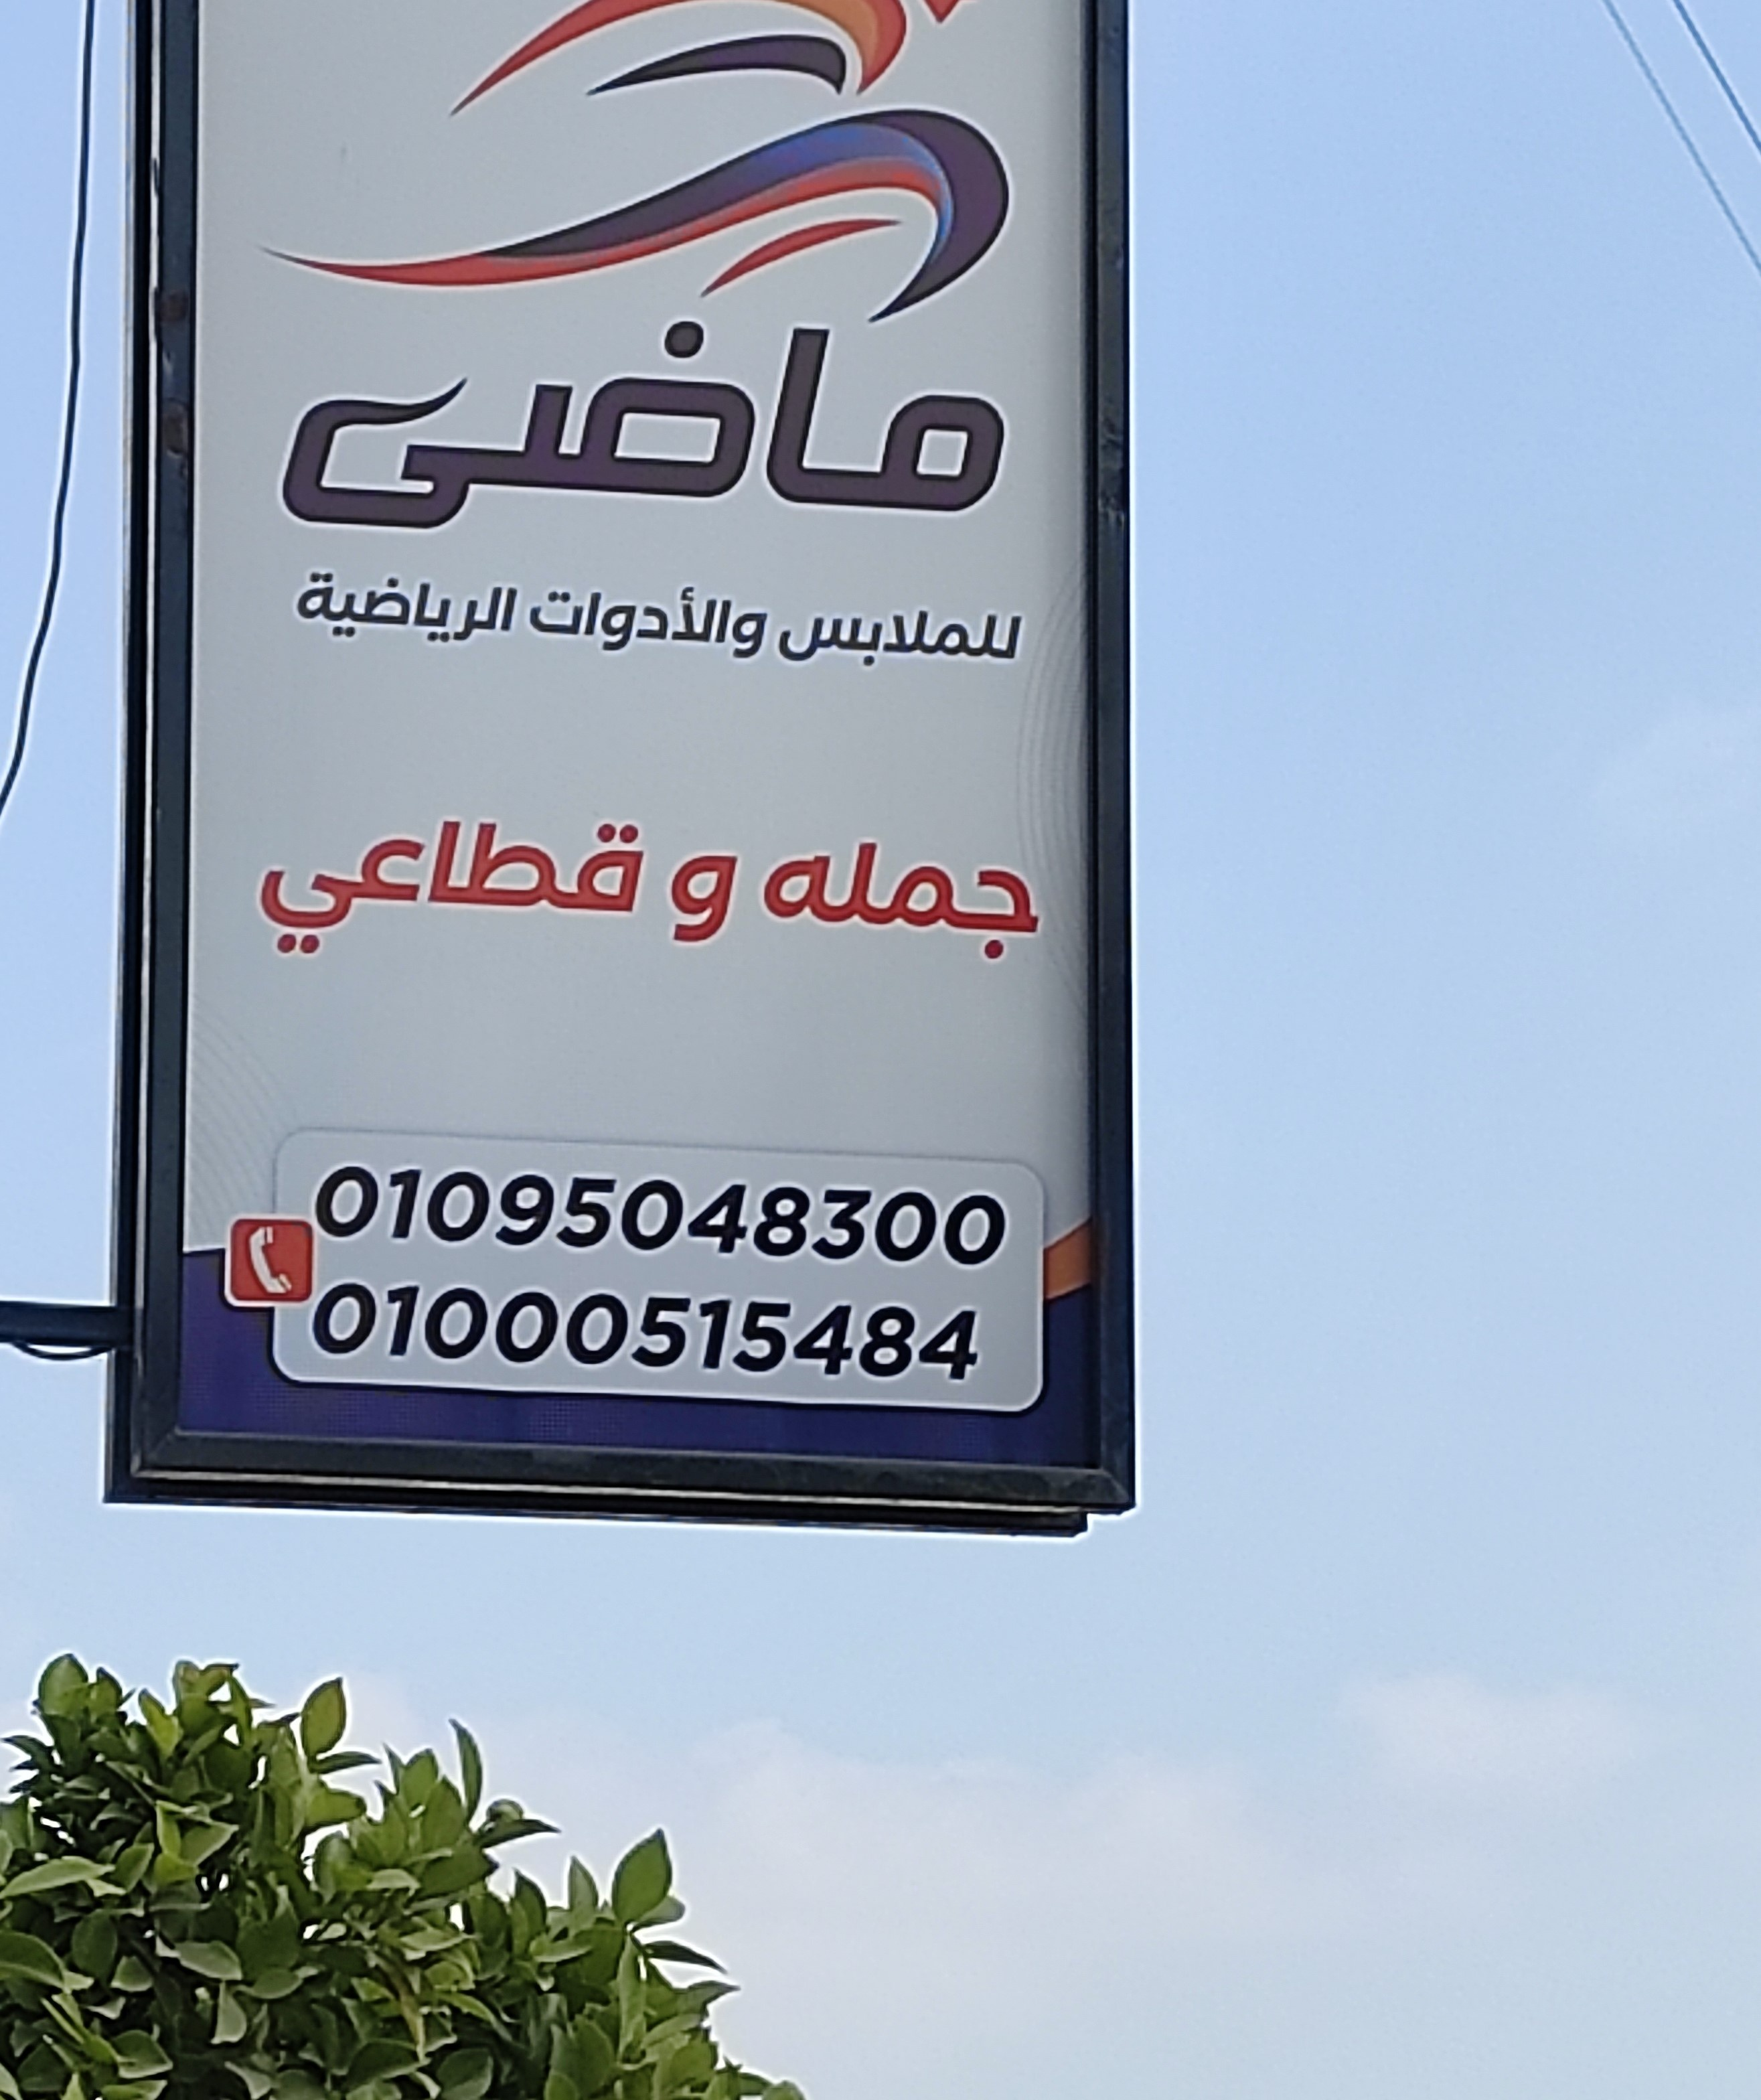
Text in image: ماضي الرياضية والأدوات للملابس وقطاعي جمله 01095048300 01000515484